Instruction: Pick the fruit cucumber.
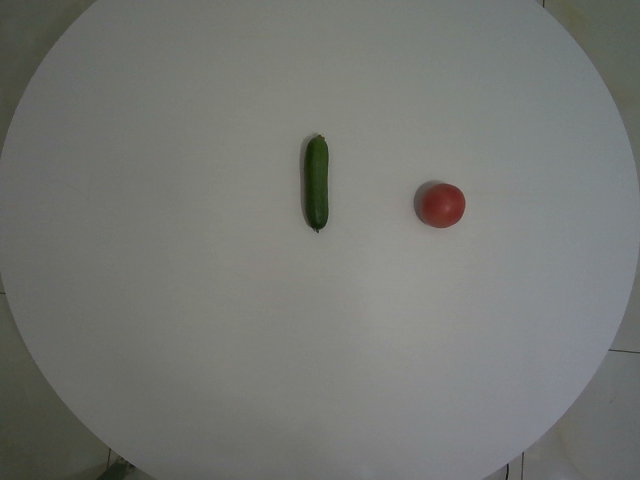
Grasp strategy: vertical